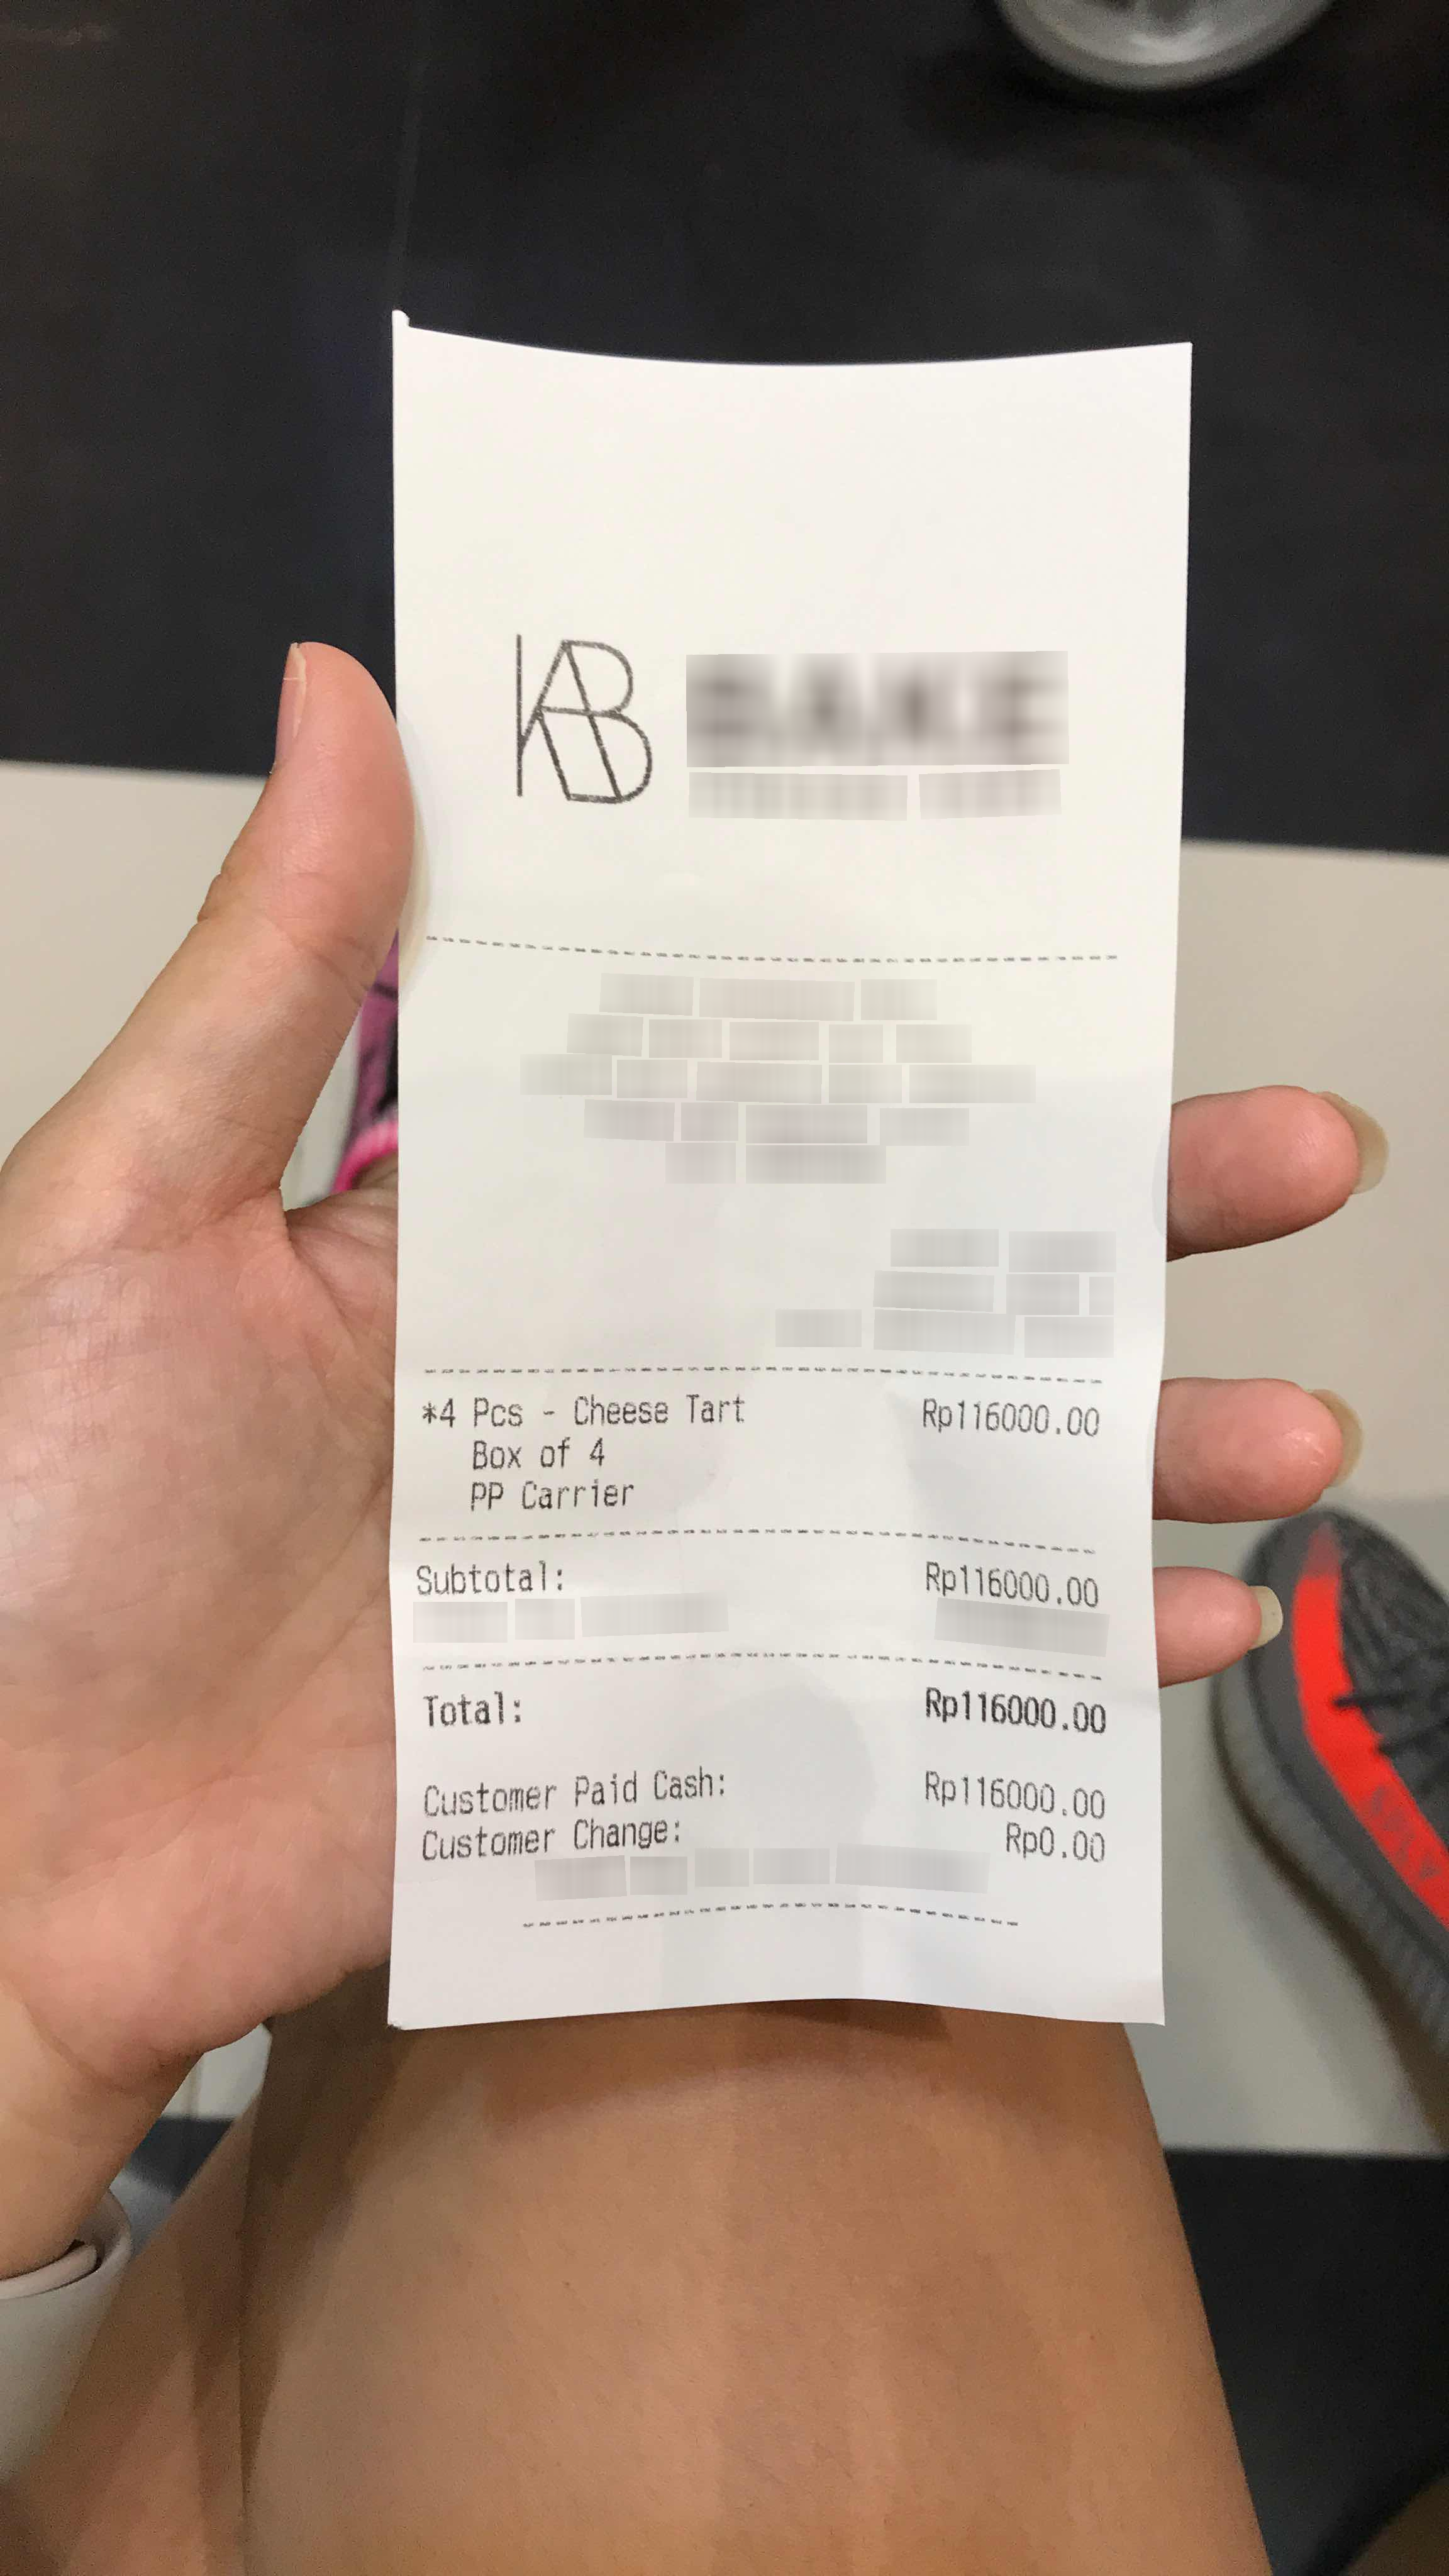
Number of items: 4
Subtotal: Rp 116000.00
Total: Rp 116000.00
OCR text regions:
text: Total:
text: Rp 116000.00
text: Customer
text: Paid
text: Cash:
text: Rp 116000.00
text: Customer
text: Change:
text: Rp 0.00
text: *4
text: Pcs
text: Cheese
text: Tart
text: Rp 116000.00
text: Box
text: of
text: 4
text: PP
text: Carrier
text: Subtotal:
text: Rp 116000.00